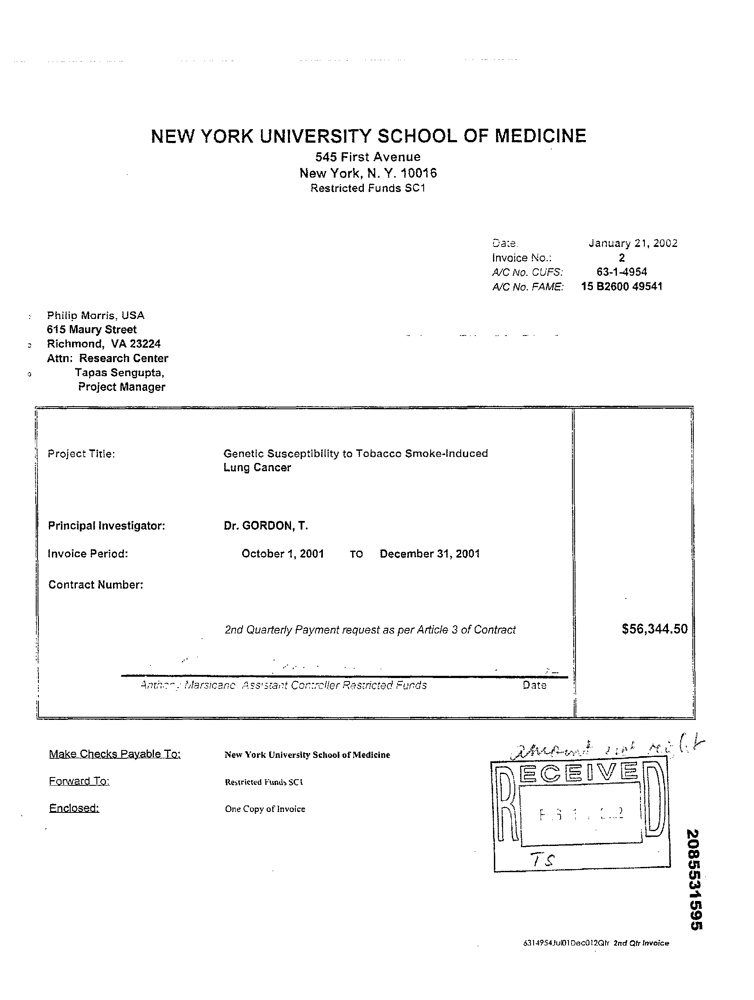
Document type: Invoice